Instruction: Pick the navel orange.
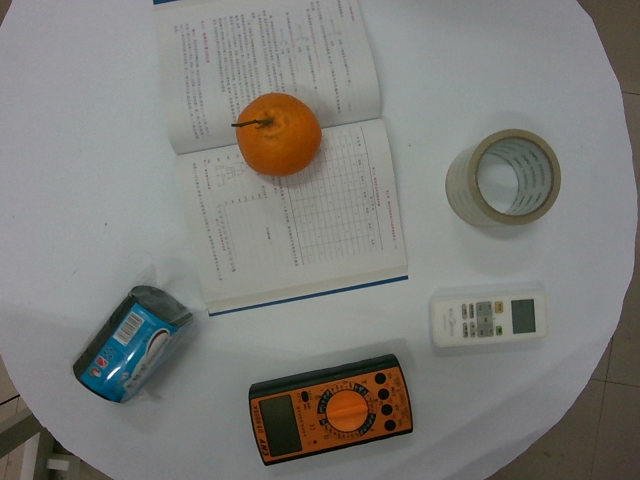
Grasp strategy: vertical